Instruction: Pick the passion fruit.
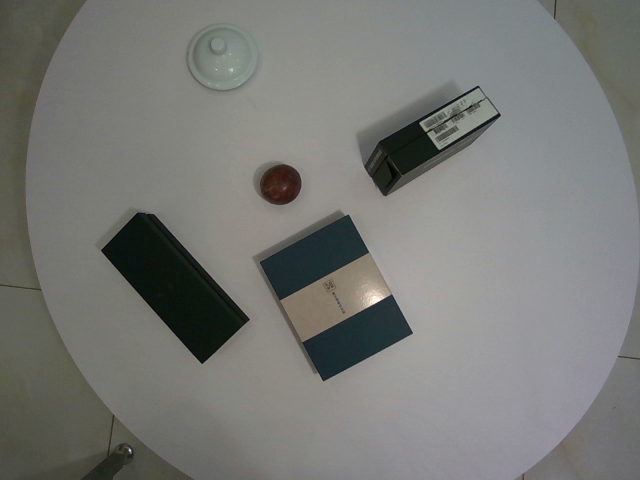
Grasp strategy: vertical